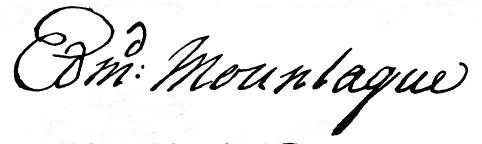
Signature of: edmund montague